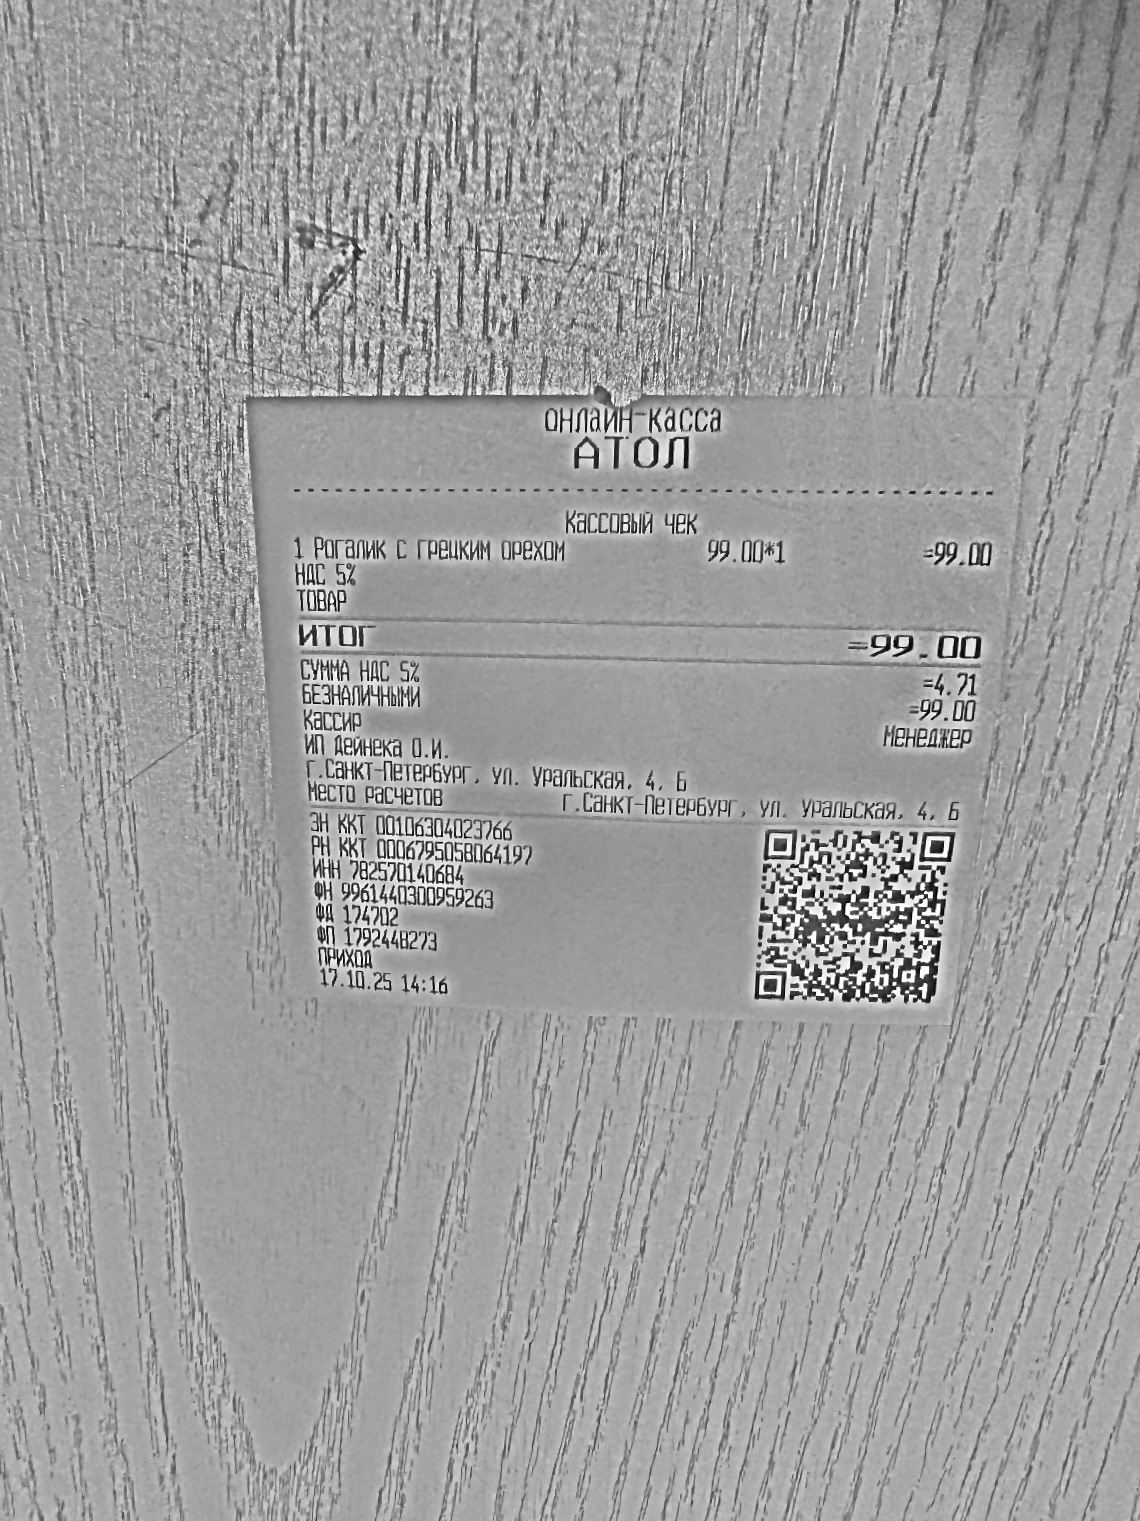
Продавец: ИП Дейнека О.И.
ИНН: 782570140684
Дата: 17.10.25
Товары: 1 Рогалик с грецким орехом
Количество: 1
Цена: 99.00
Сумма: 99.00
Итого: 99.00